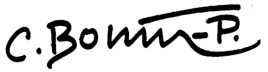
Signature of: claude bonin pissarro